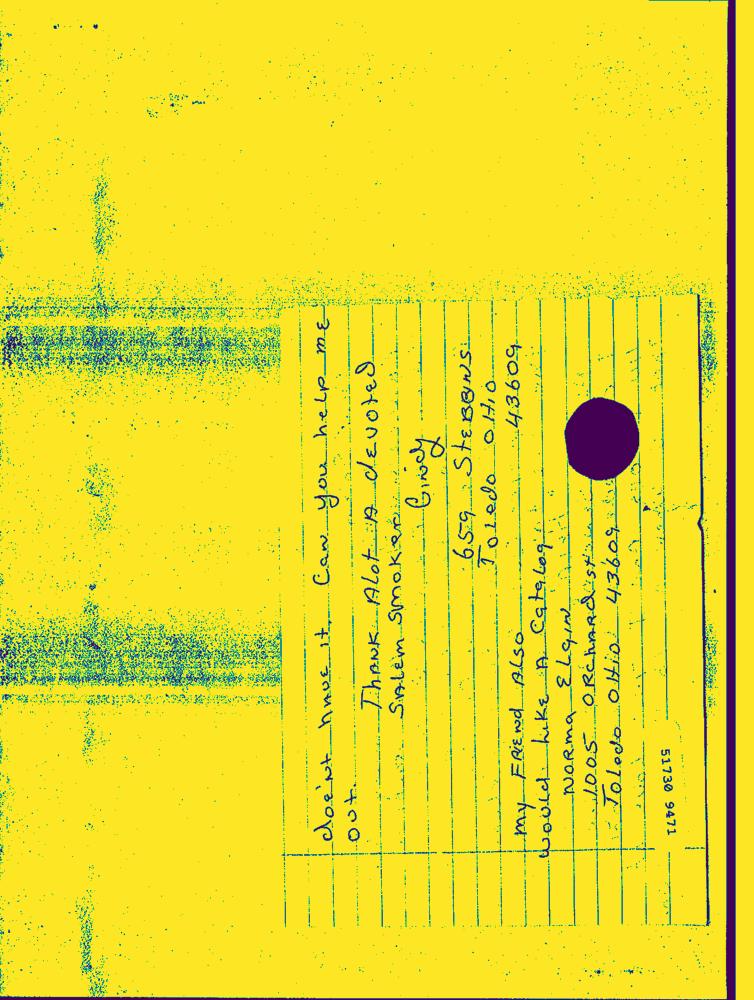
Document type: Hand-Written